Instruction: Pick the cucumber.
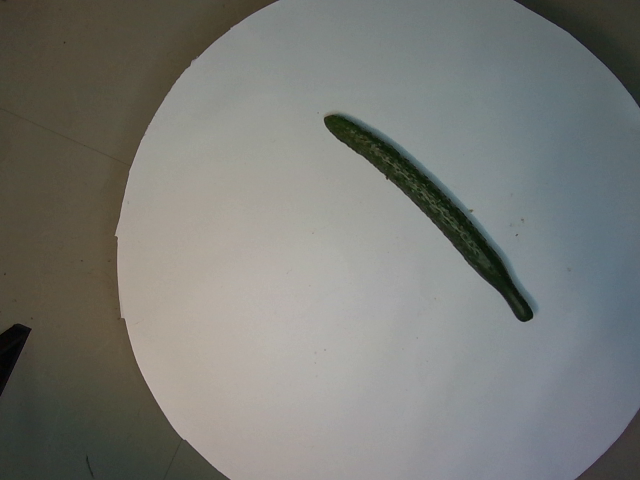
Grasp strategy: vertical